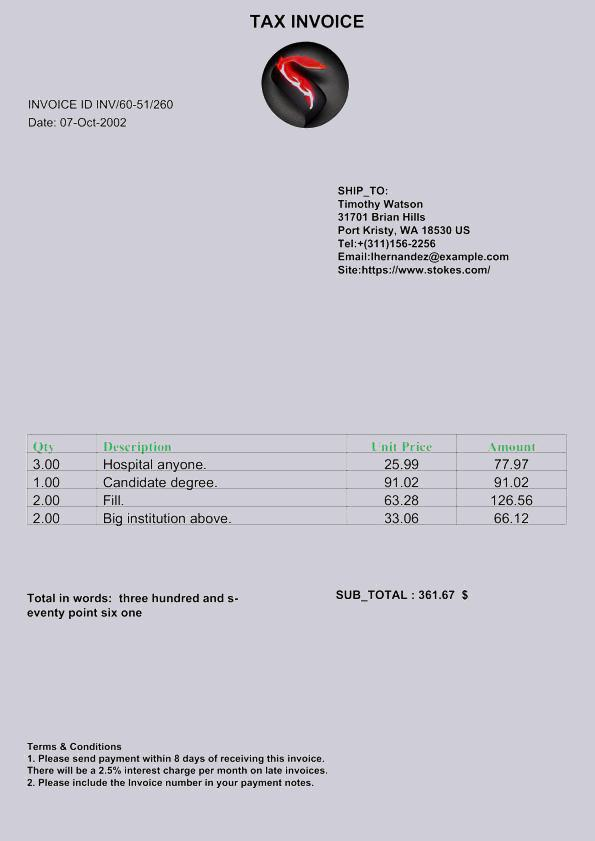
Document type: Invoice